Question: What is the name of the tenant mentioned in the document?
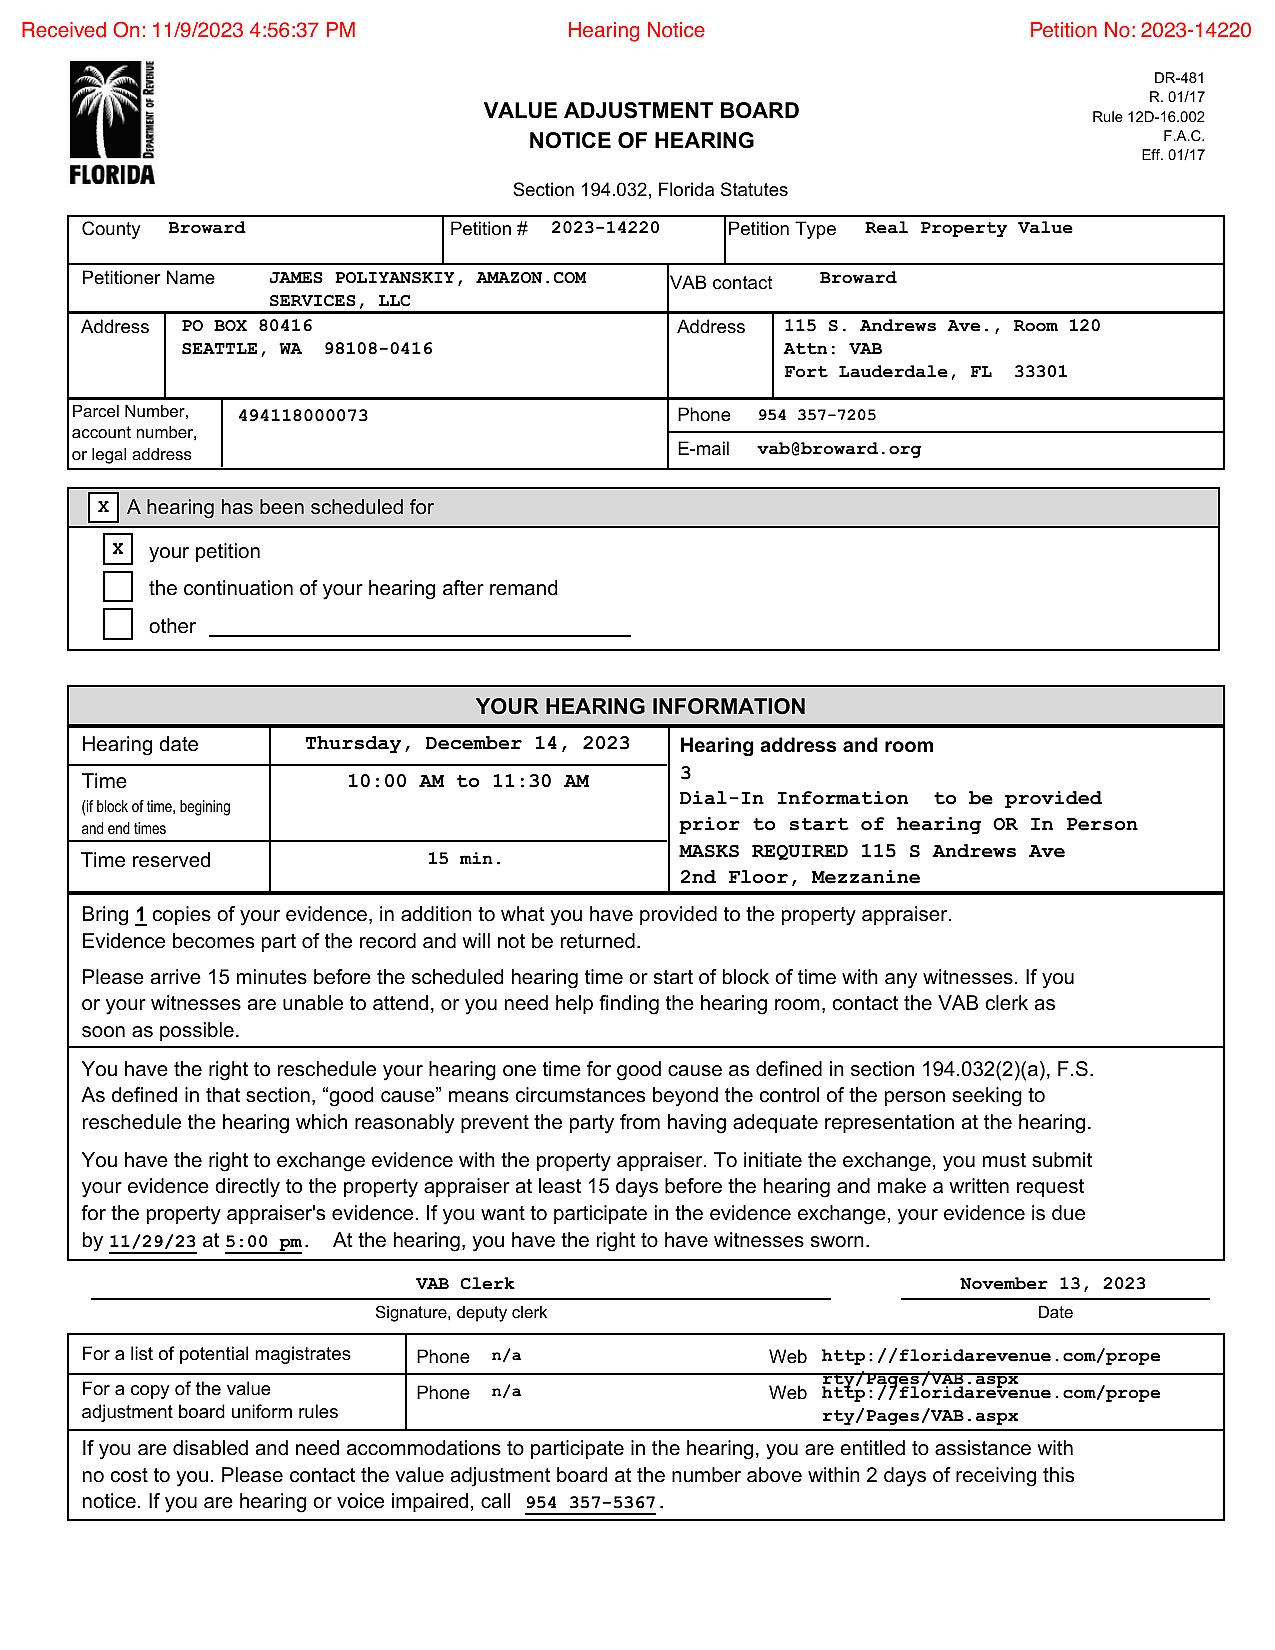
Answer: "JAMES POLIYANSKIT, AMAZON.COM SERVICES, LLC"